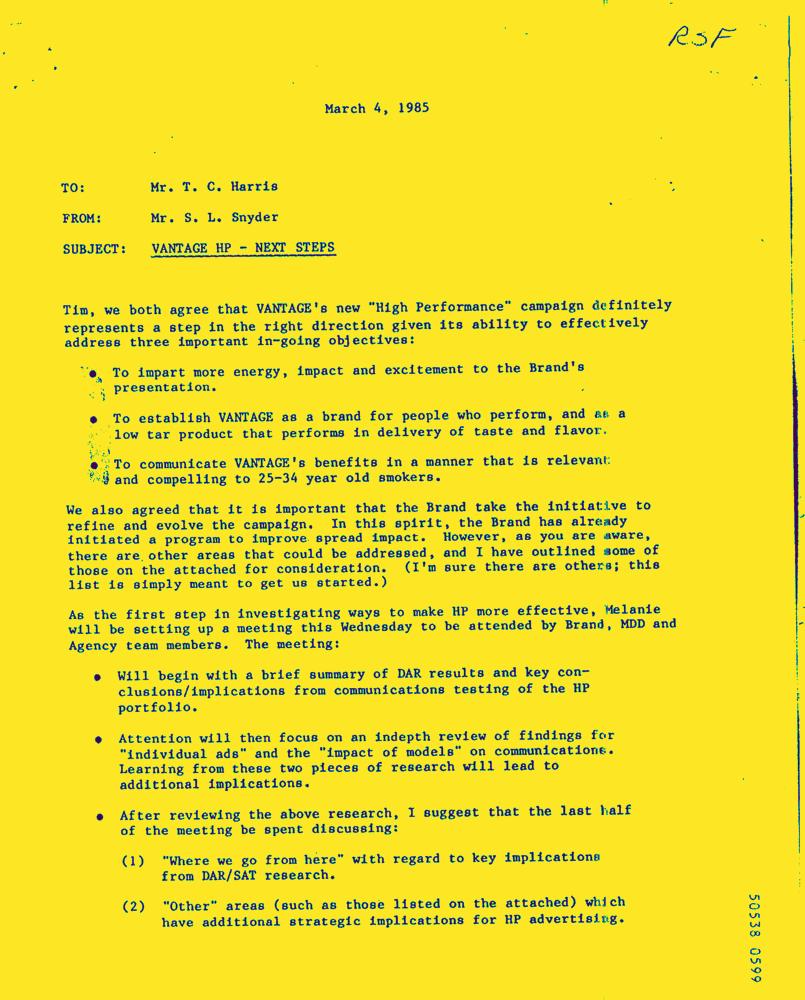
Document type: Letter-Doc